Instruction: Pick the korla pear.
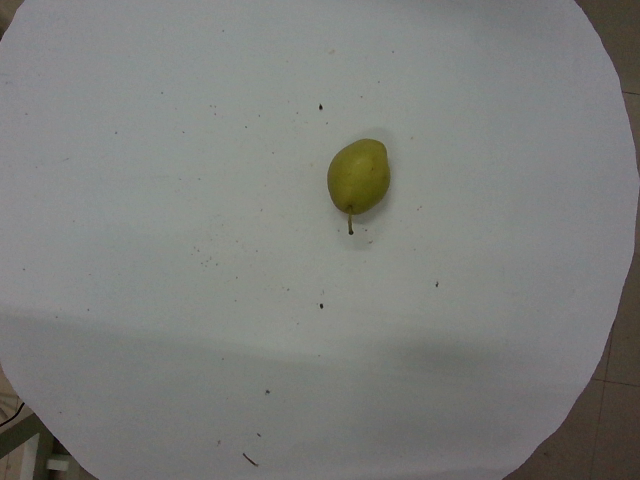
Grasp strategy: vertical